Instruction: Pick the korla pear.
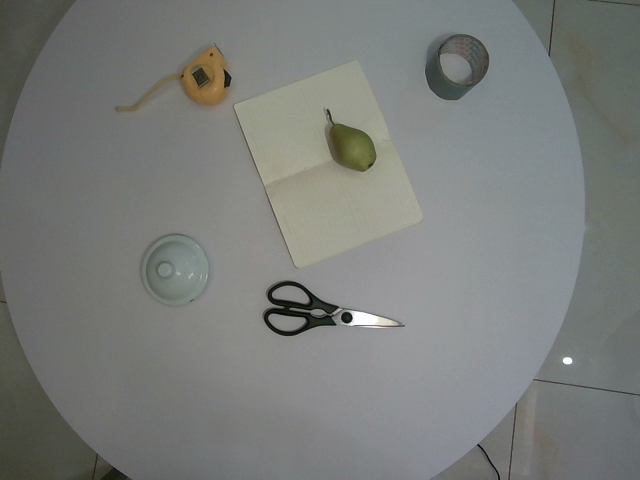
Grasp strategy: vertical